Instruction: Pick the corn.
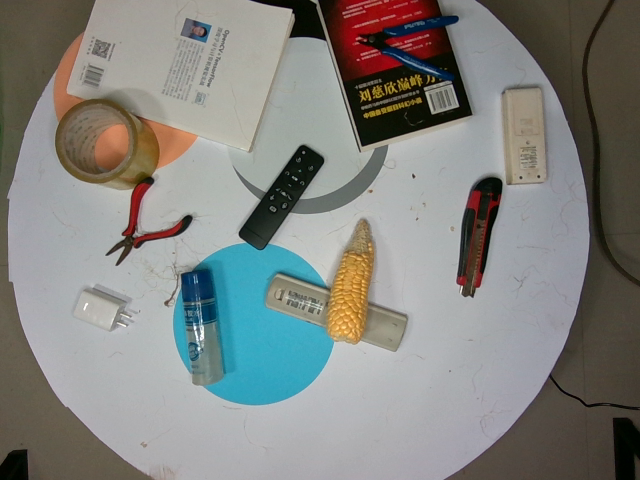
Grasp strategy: vertical